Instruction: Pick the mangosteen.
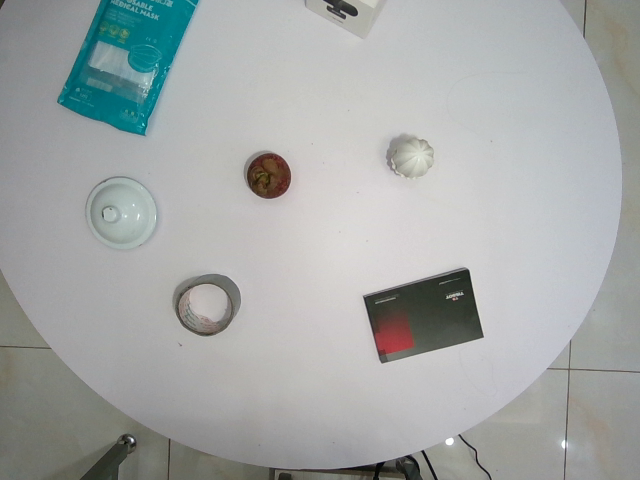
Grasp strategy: vertical